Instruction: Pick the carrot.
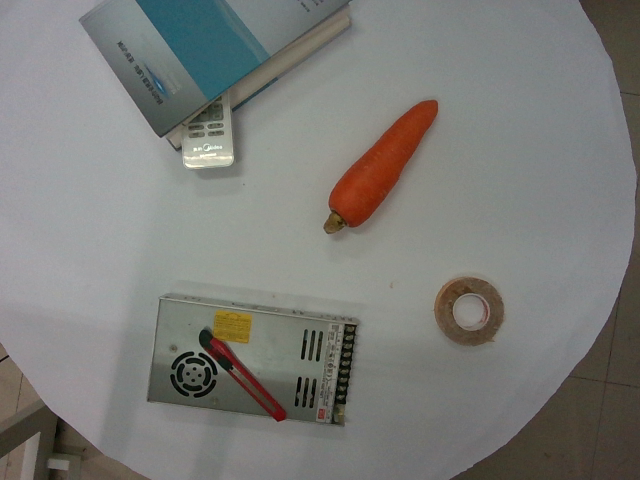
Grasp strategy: vertical